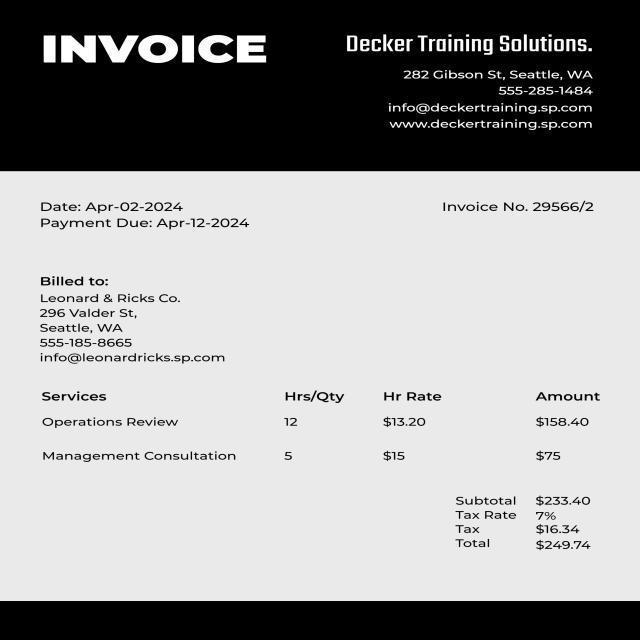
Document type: Invoice